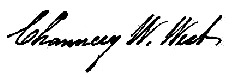
Signature of: chauncey w west